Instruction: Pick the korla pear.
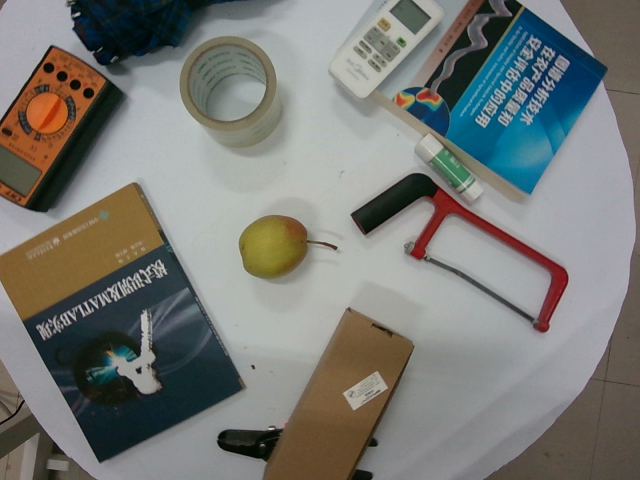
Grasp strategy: vertical